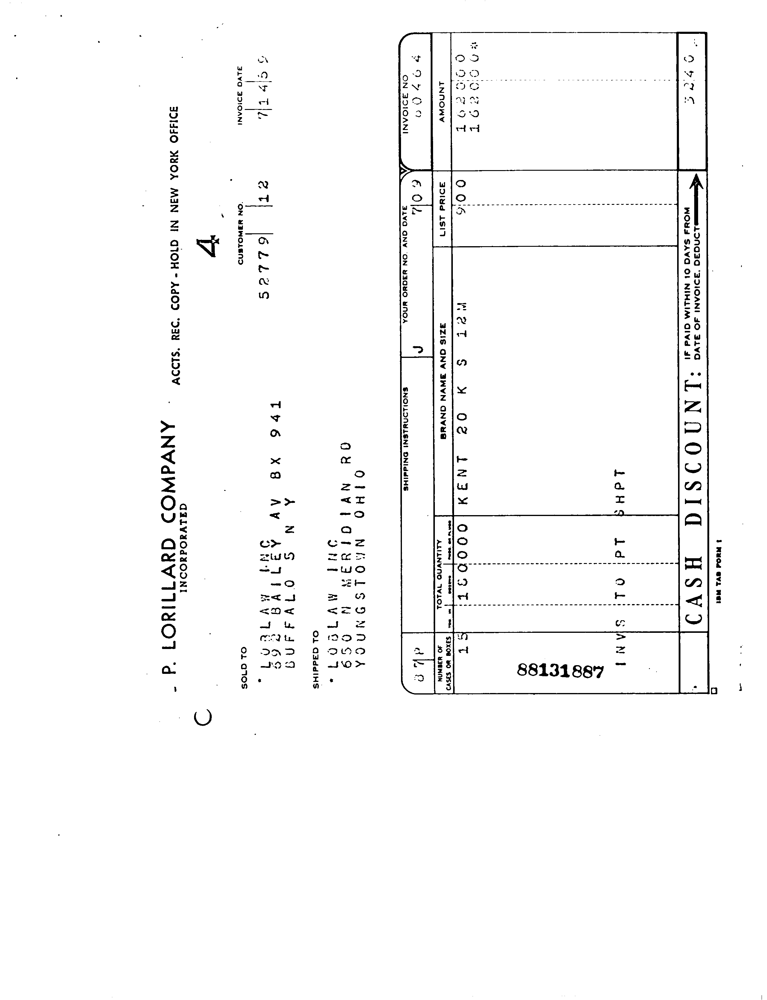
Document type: Invoice